Question: Explain the disease:
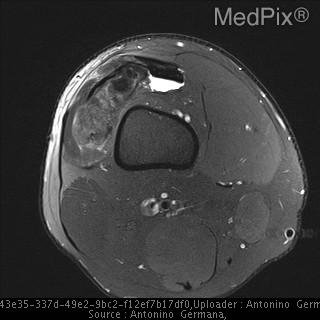
Answer: The disease is discussed as: Associations/Predisposing  Factors: Nonmodifiable risk factors include age and sex. Gout prevalence increases in direct association with age; the increased longevity of populations in industrialized nations may contribute to a higher prevalence of gout through the disorder's association with aging-related diseases such as metabolic syndrome and hypertension, and treatments for these diseases such as thiazide diuretics for hypertension. Modifiable risk factors for gout include obesity, the use of certain medications, high purine intake, and consumption of purine-rich alcoholic beverages.

Common  Locations: acute gout is most often seen in the great toe; more rarely in the heel, ankle or instep. Tophi are chalky deposits of sodium urate that are large enough to be seen on radiographs and may occur at virtually any site. The most common sites include the joints of the hands or feet.

Radiology: MR imaging is not routinely used for evaluation of tophaceous gout. However, gout may present clinically in an atypical or confusing manner. A gouty tophus occasionally mimics an infectious or neoplastic process and MR imaging may be helpful under these circumstances. On magnetic resonance imaging, tophi usually have low signal intensity on both TI- and T2-weighted images and a variable enhancement pattern.

Prognosis  and  Treatment: Gout affects everyone differently. Some people have one episode and never have further progression of disease. Others have several episodes along with chronic pain and progressive joint damage. There is no cure for gout, but it can be controlled with medication. Proper treatment can help avoid attacks and long-term joint damage.